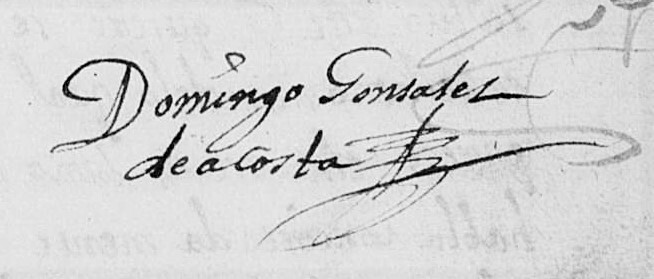
Signature of: simón gonzález de acosta